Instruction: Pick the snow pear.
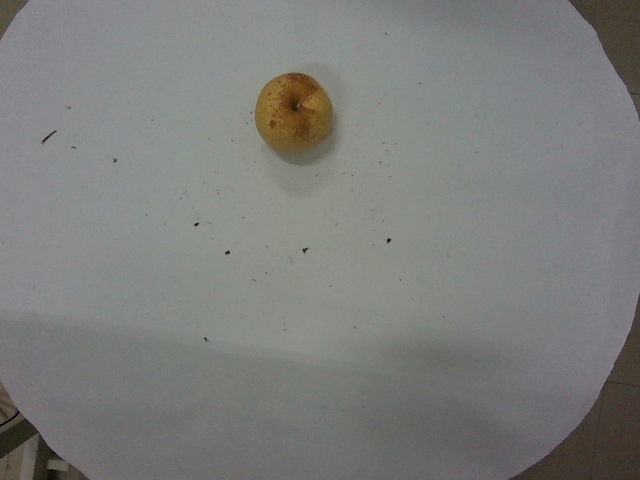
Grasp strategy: vertical